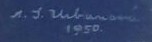
Signature of: antonie s urbanová